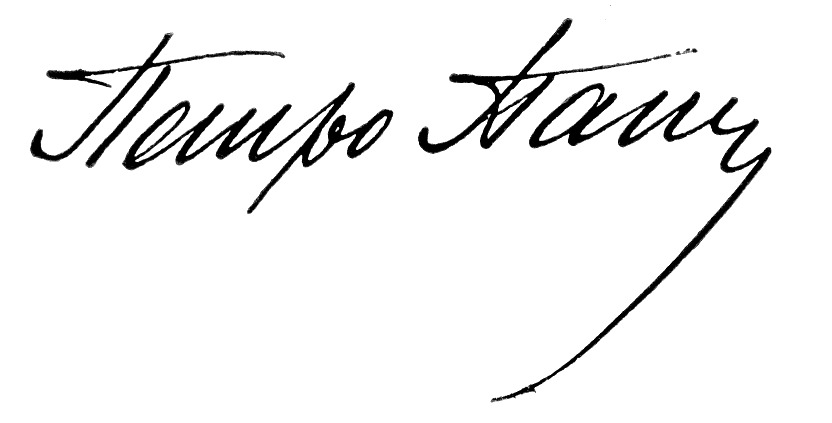
Signature of: petro panch